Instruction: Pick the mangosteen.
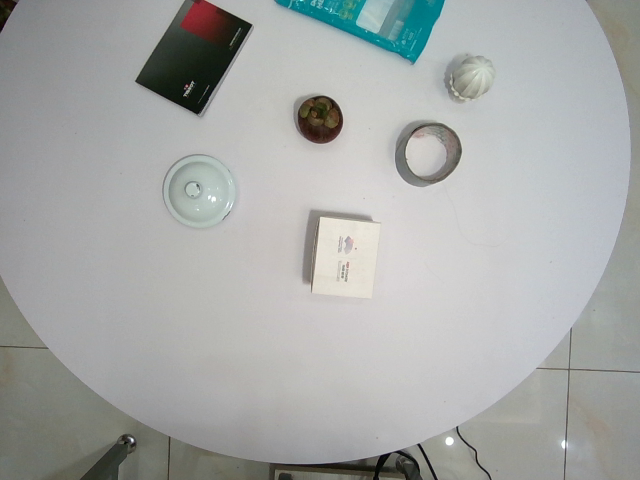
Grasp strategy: vertical